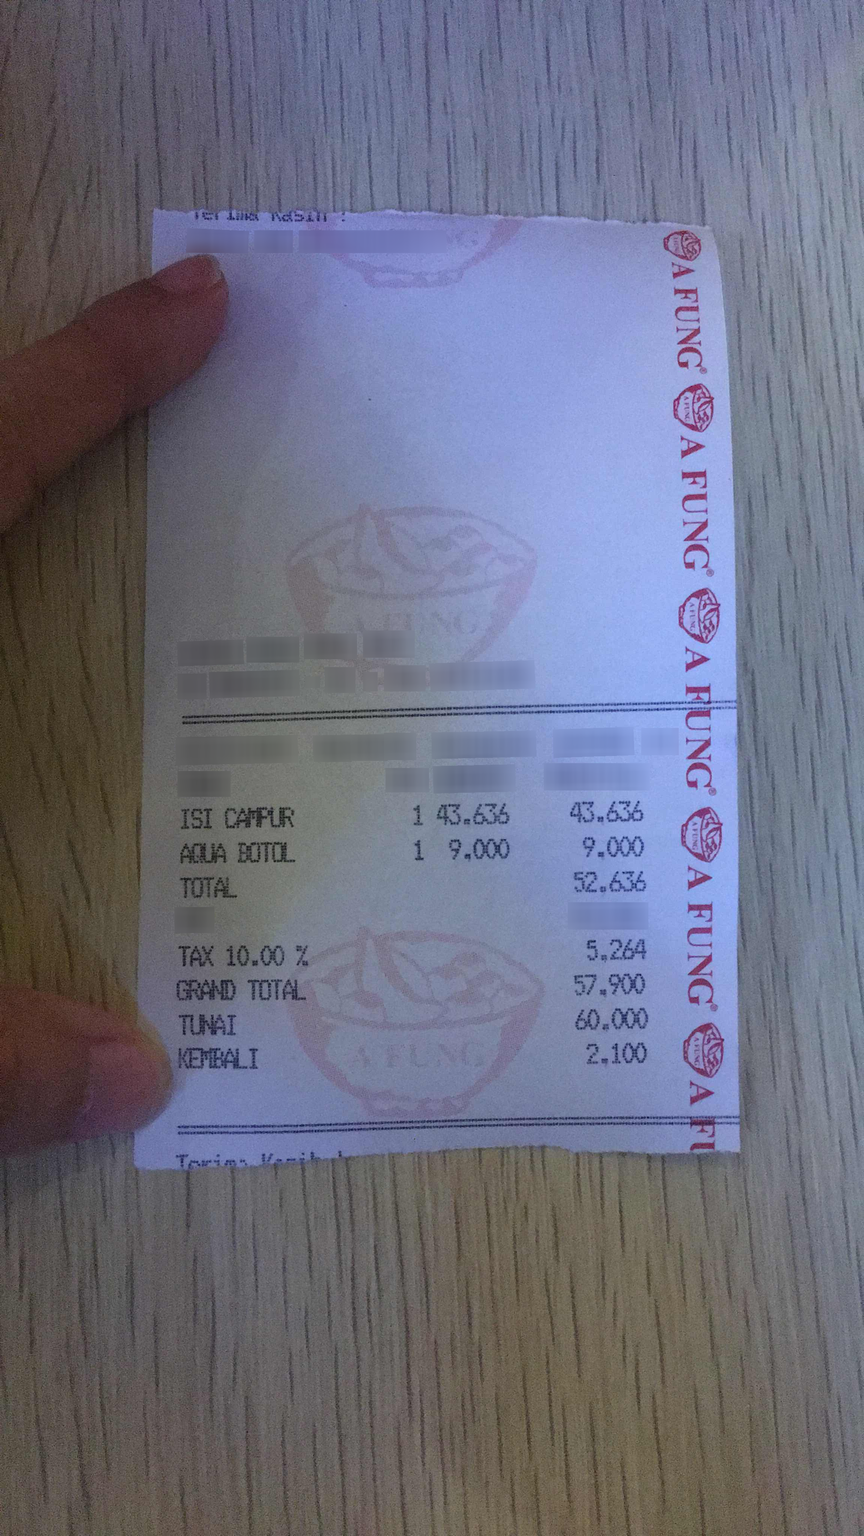
Extraction:
receipt: line_items: name: ISI CAMPUR
price: 43.636
qty: 1
name: AQUA BOTOL
price: 9.000
qty: 1
subtotal: 52.636
tax: 5.264
total: 57.900